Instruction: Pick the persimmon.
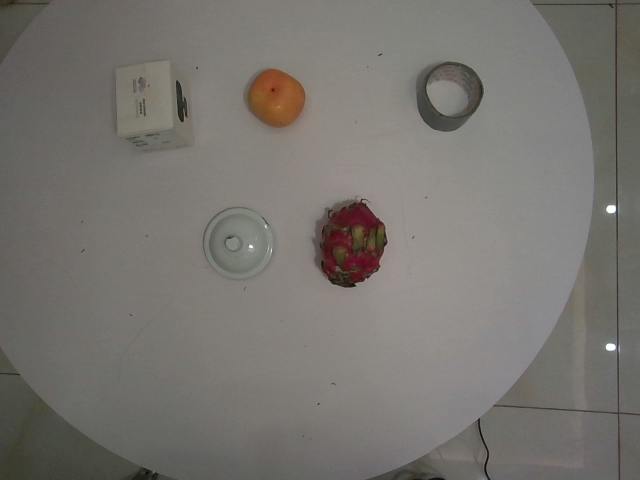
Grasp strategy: vertical